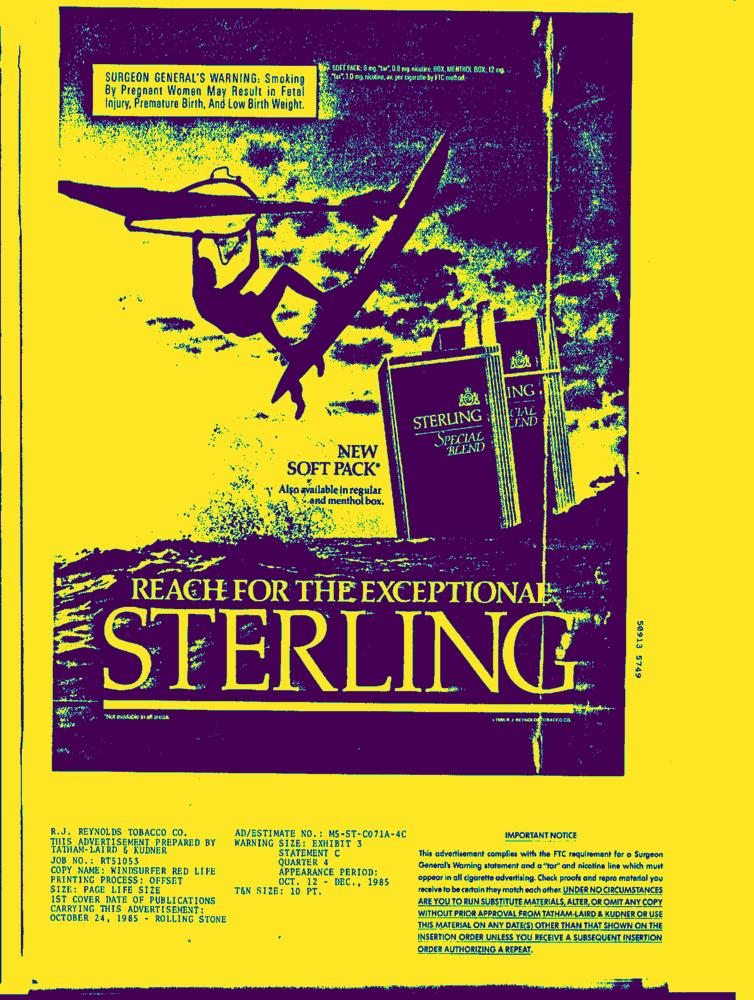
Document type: AD